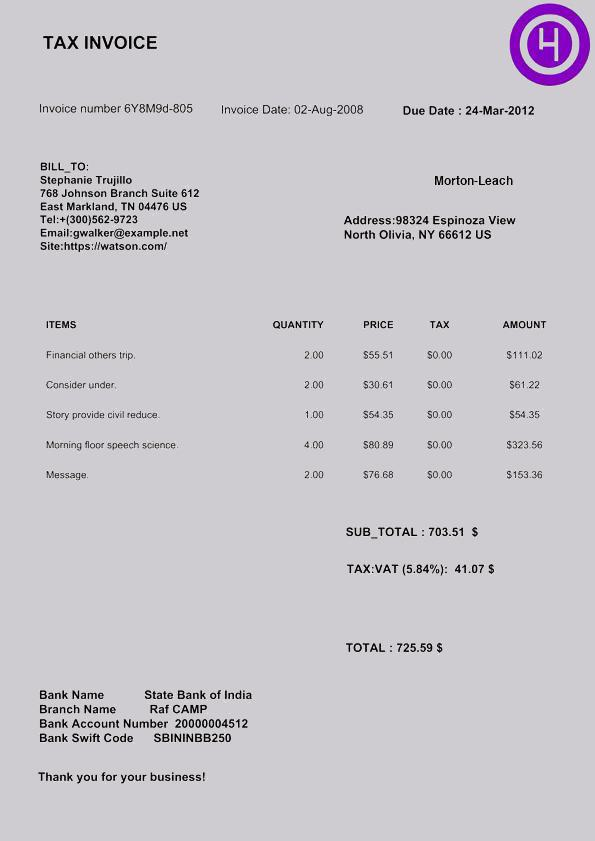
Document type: Invoice